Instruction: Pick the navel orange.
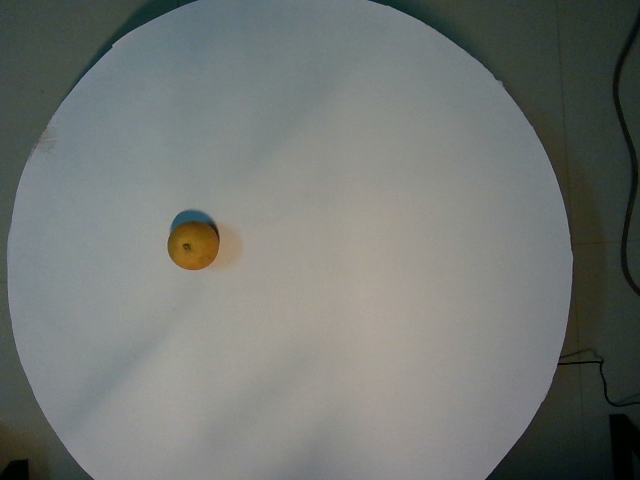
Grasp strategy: vertical